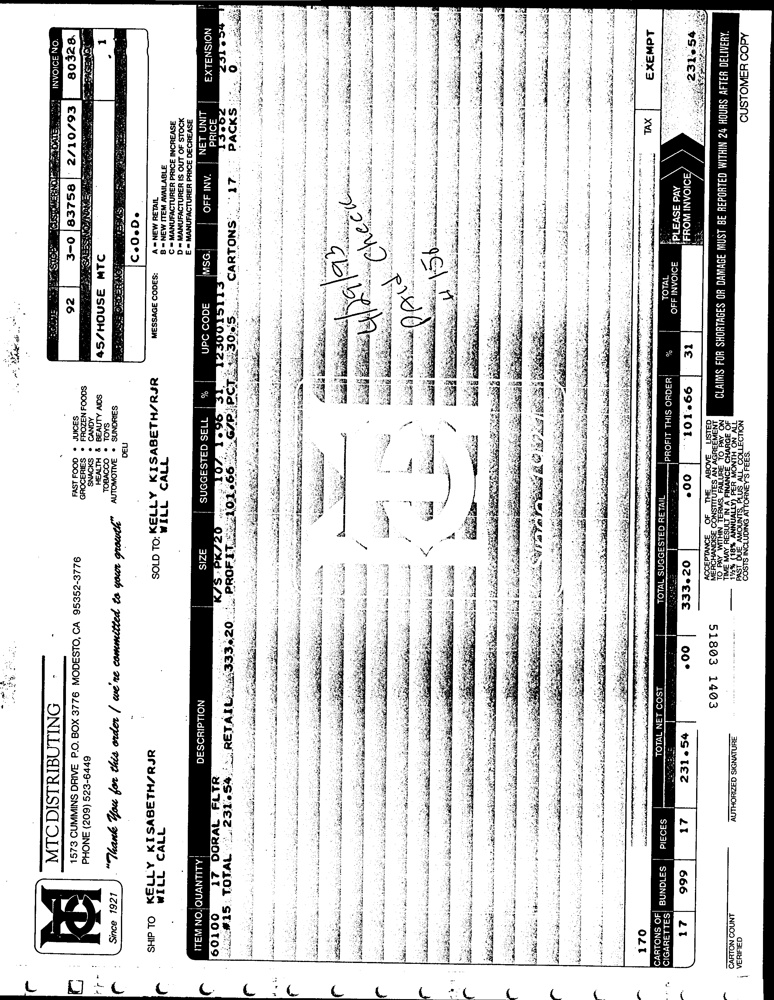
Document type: Invoice